Question: What is the property identification or parcel number listed?
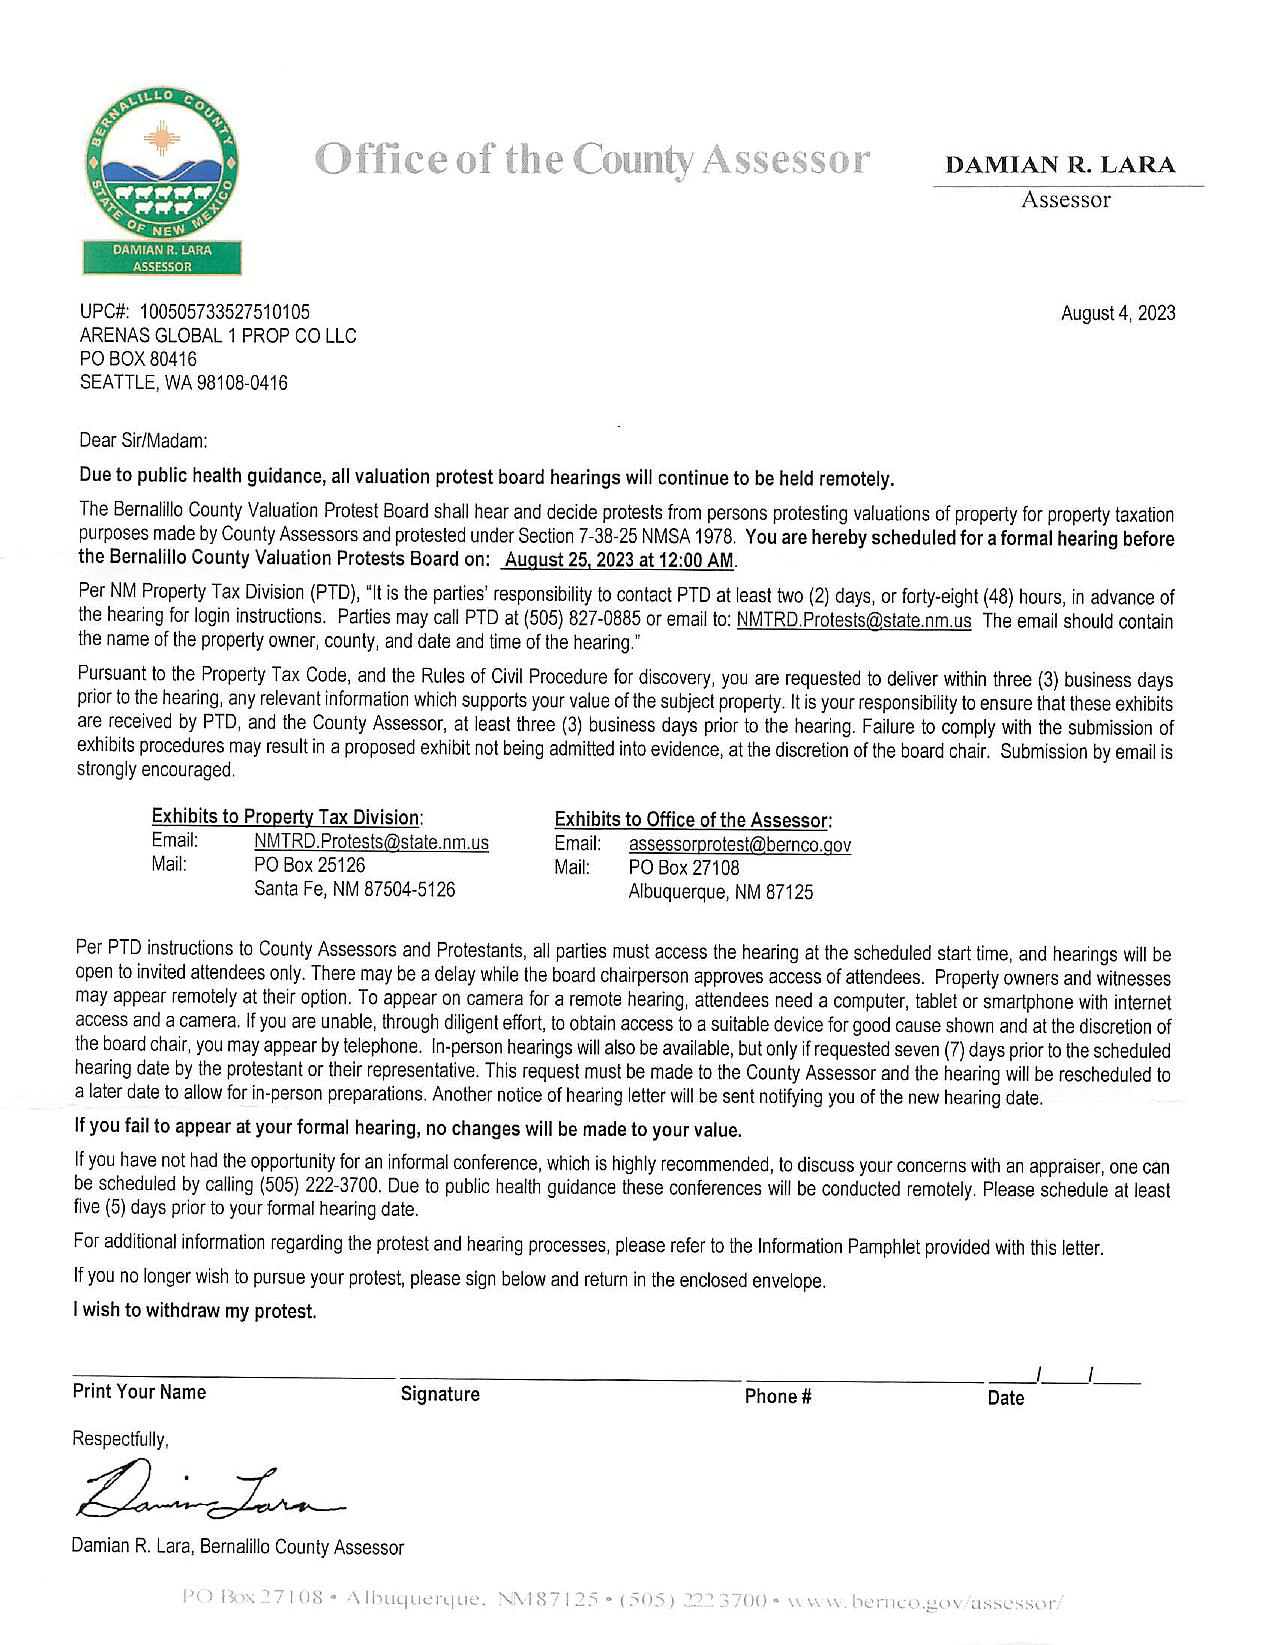
Answer: "100505733527510105"